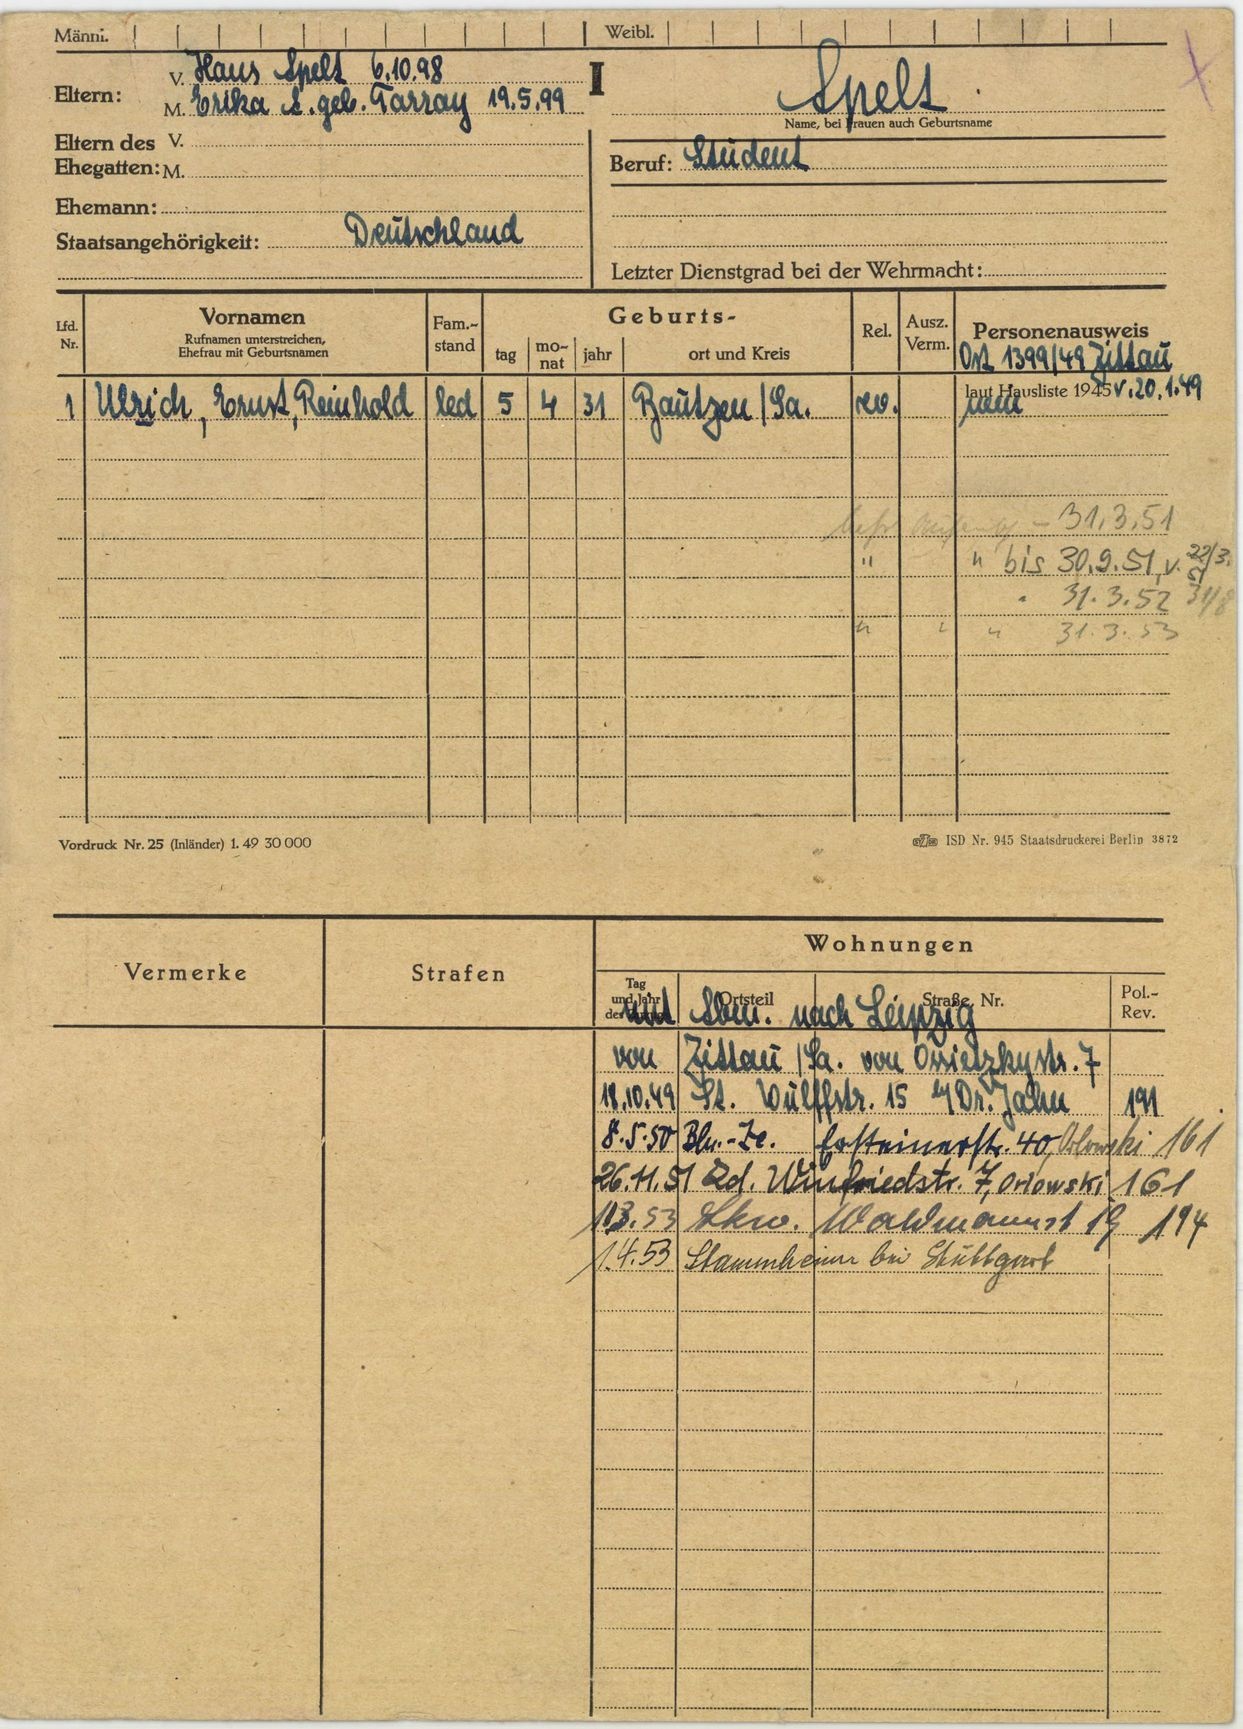
Apelt